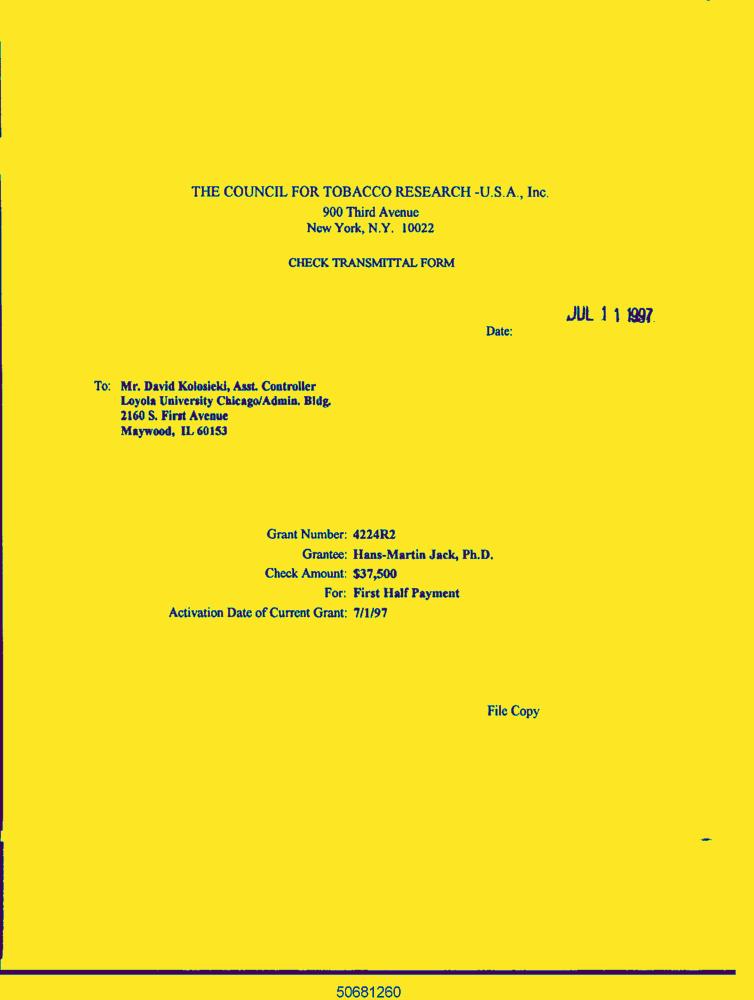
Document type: Letter-Doc